Question: What type of tax is indicated in the document, personal property or real estate?
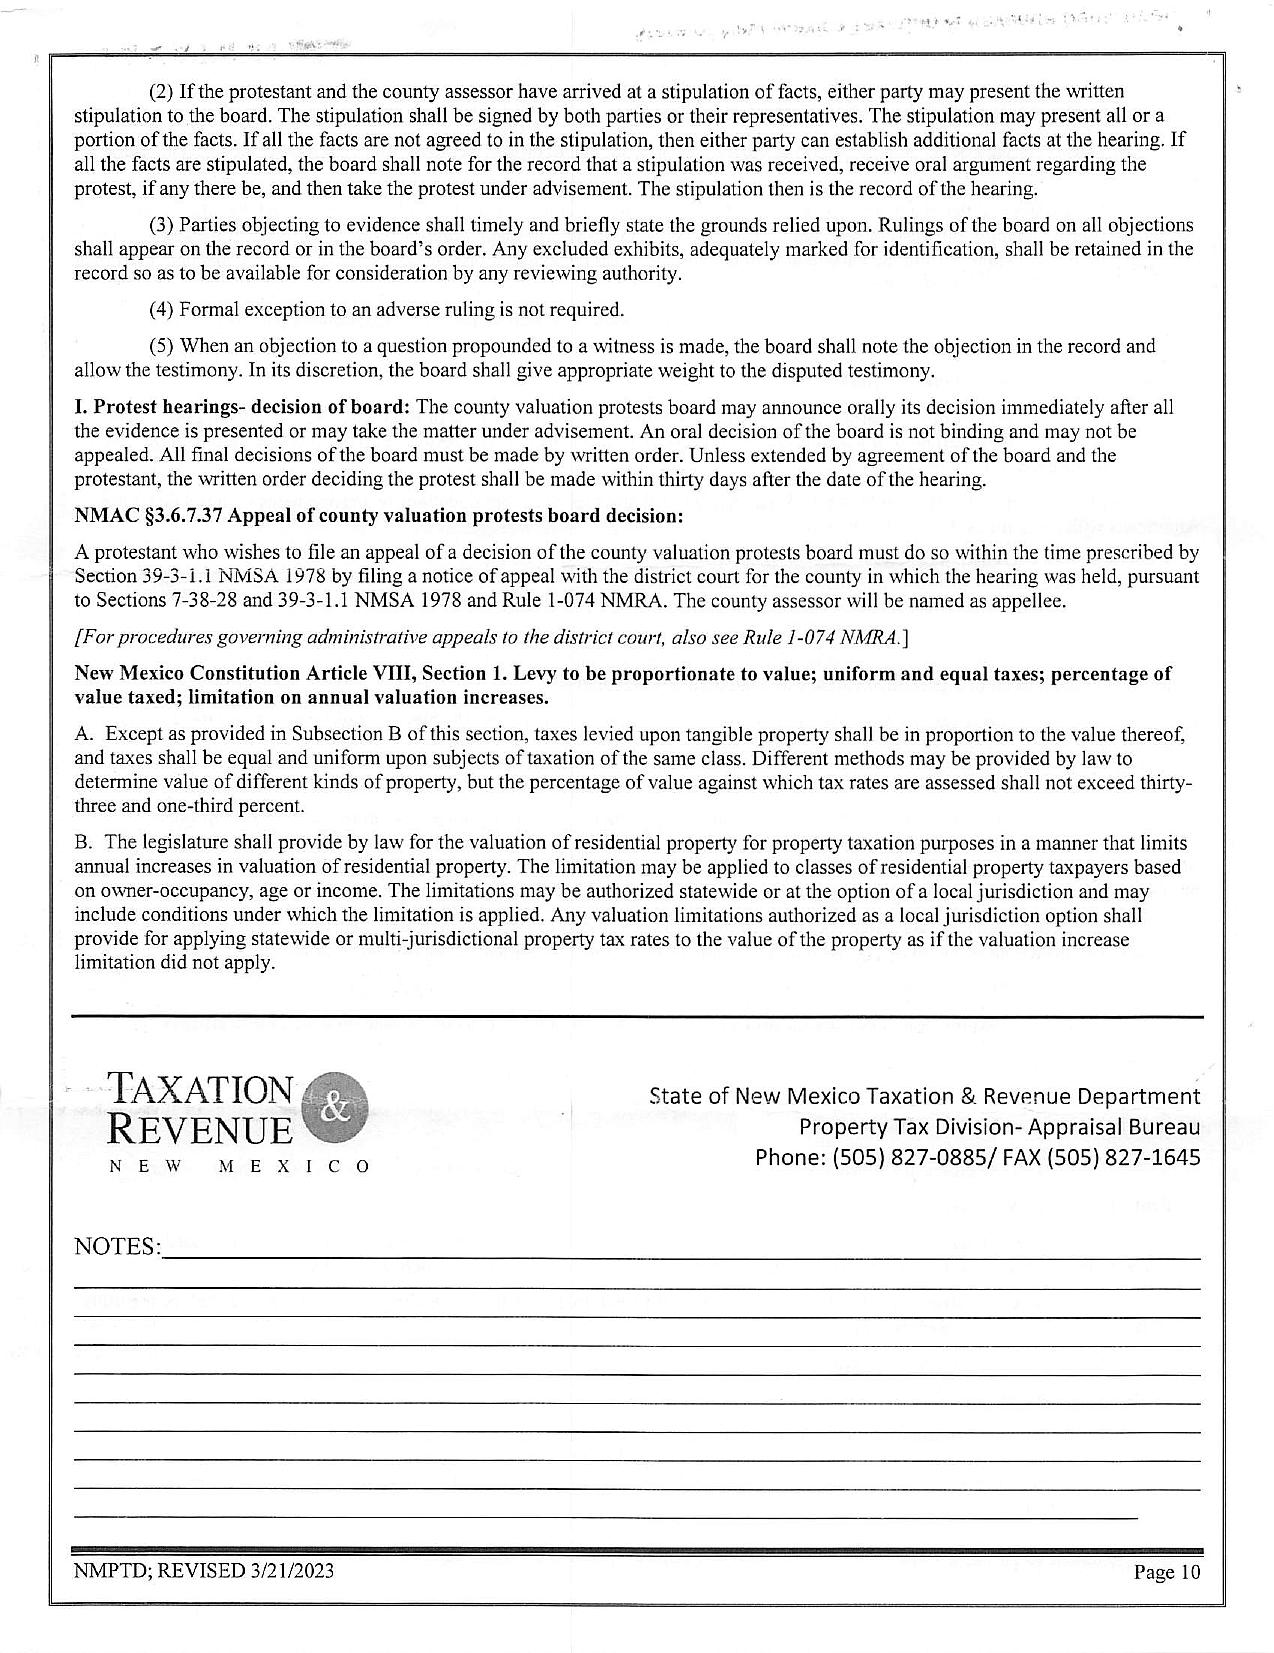
Answer: "Real Estate Tax"